Question: What is the earliest payment due date mentioned in the document?
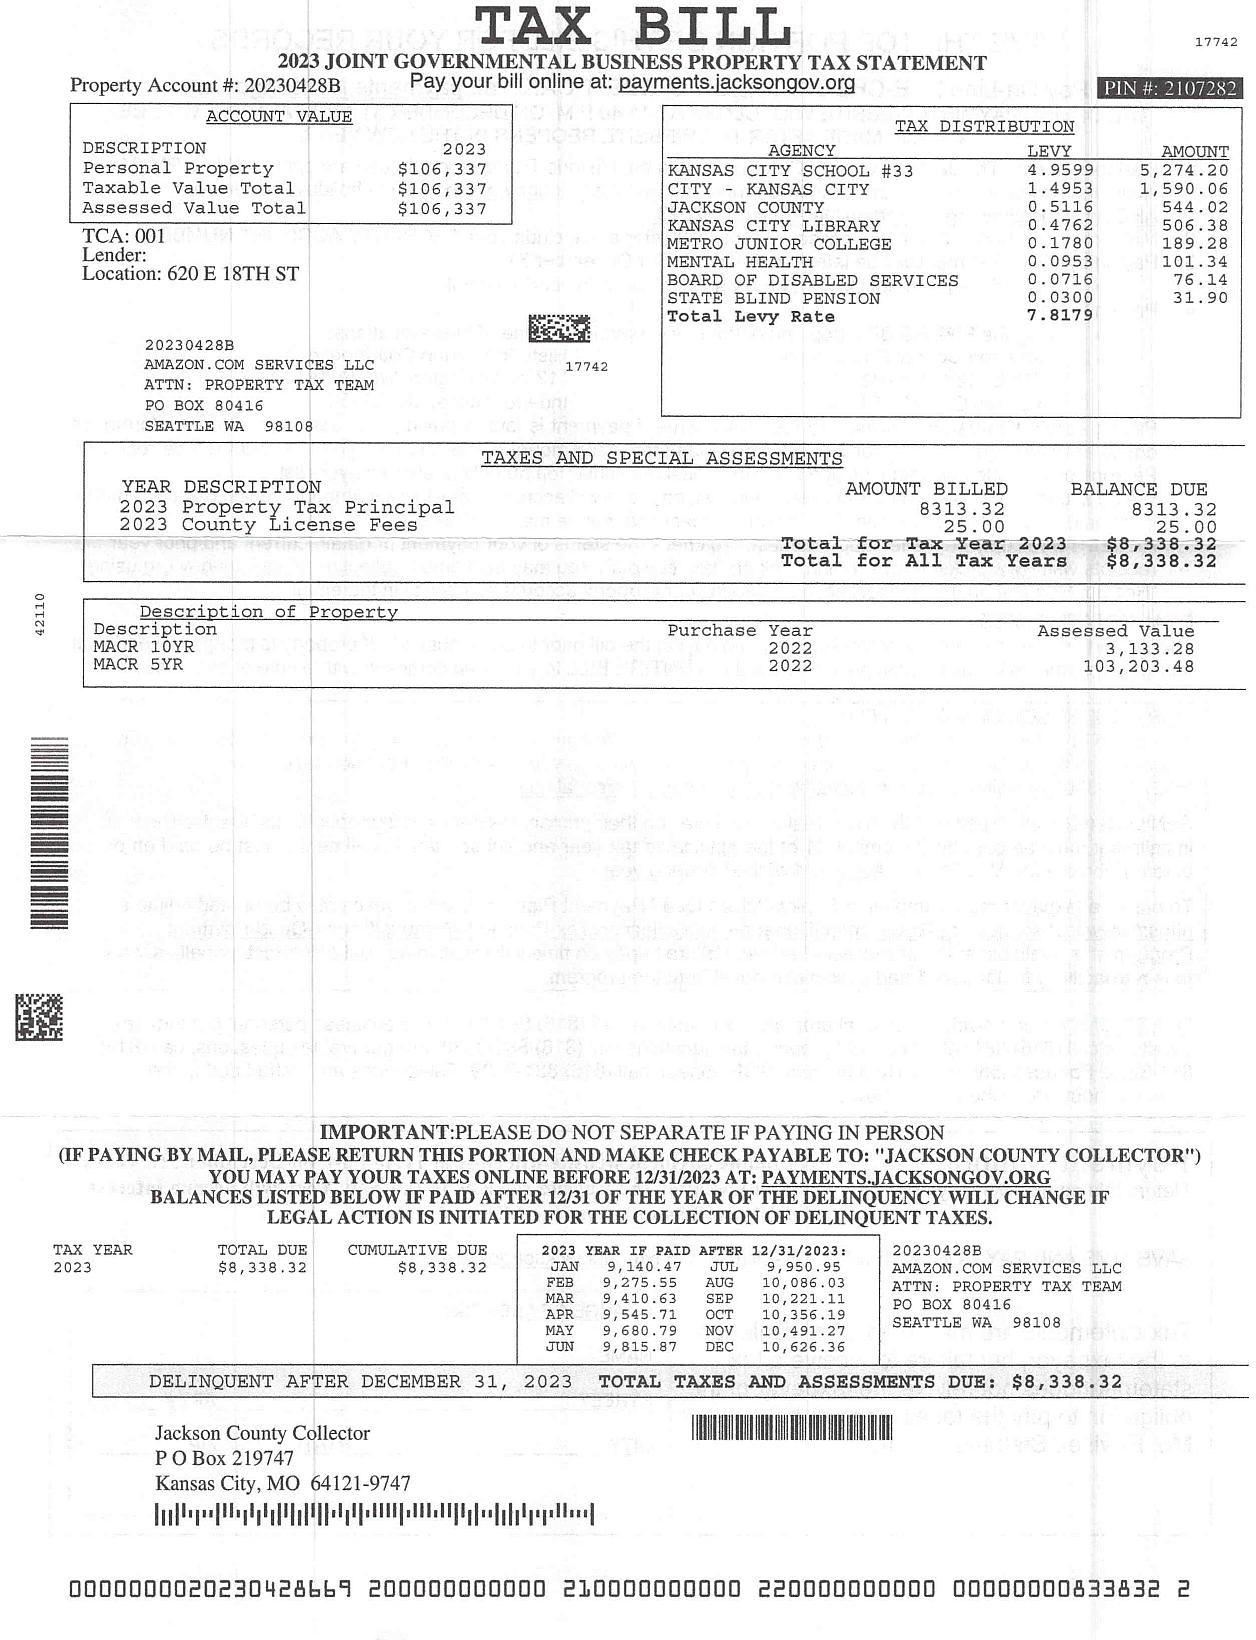
Answer: "12/31/23"